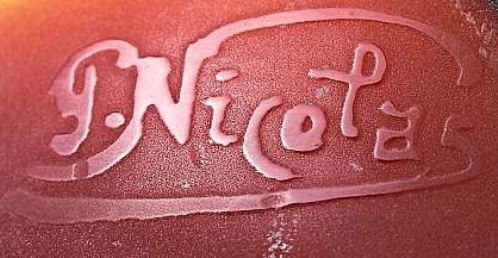
Signature of: paul nicolas